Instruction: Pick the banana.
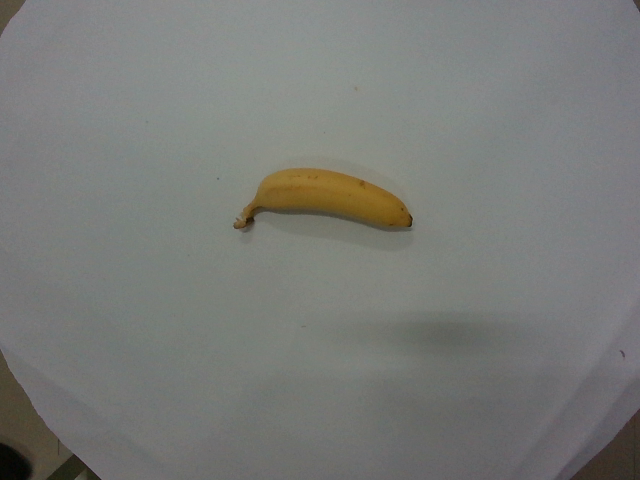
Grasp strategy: vertical